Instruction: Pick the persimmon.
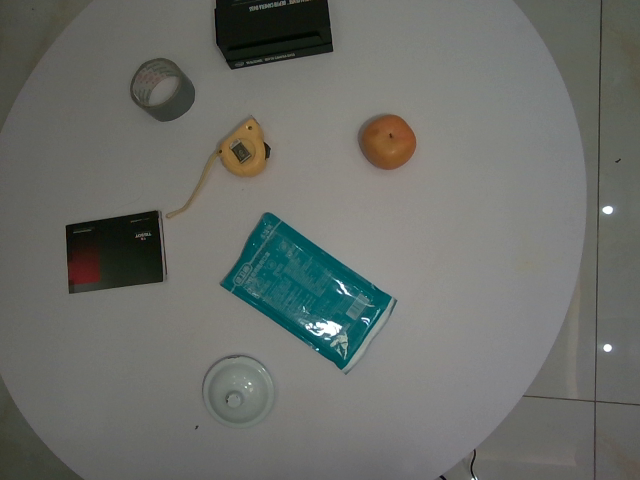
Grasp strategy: vertical